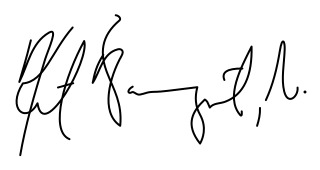
Signature of: kurt vonnegut